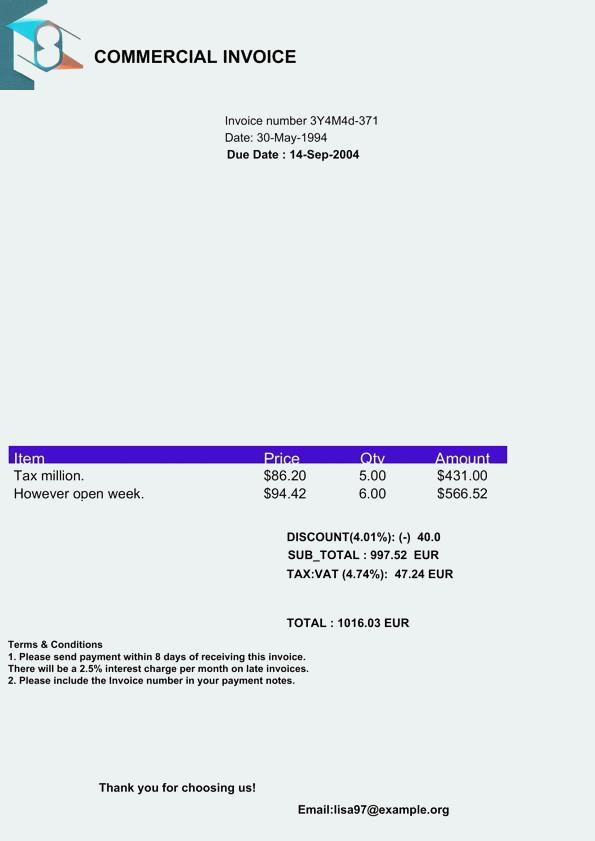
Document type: Invoice